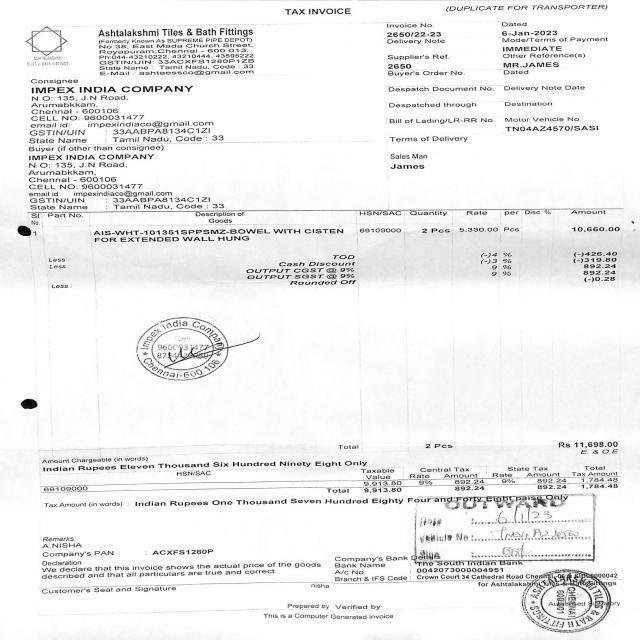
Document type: Invoice